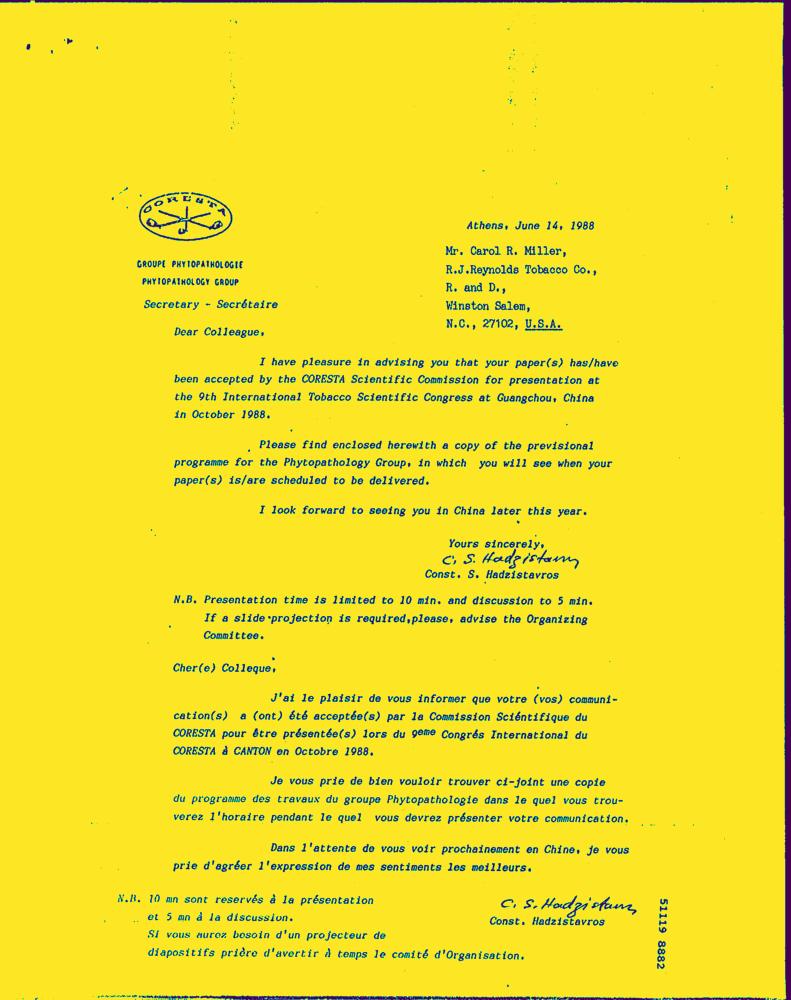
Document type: Letter-Doc